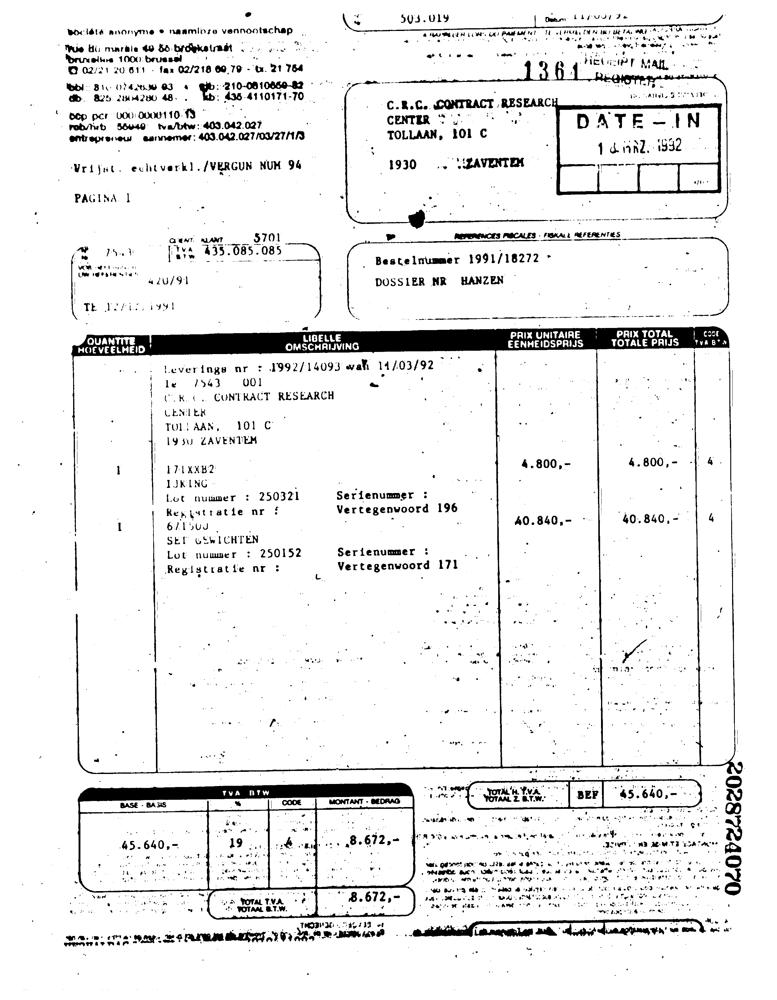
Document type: Invoice